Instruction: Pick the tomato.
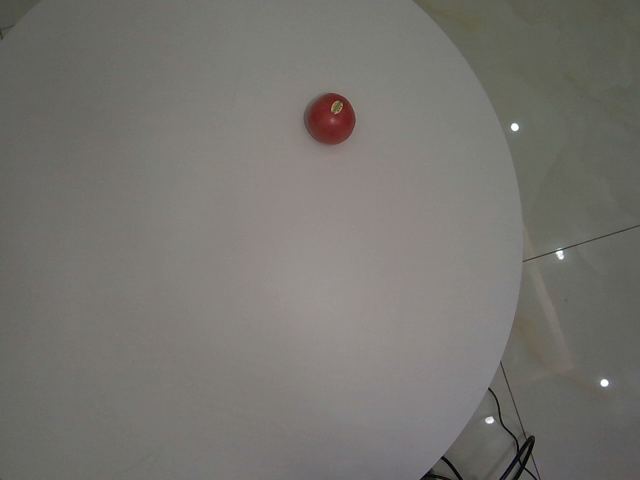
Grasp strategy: vertical